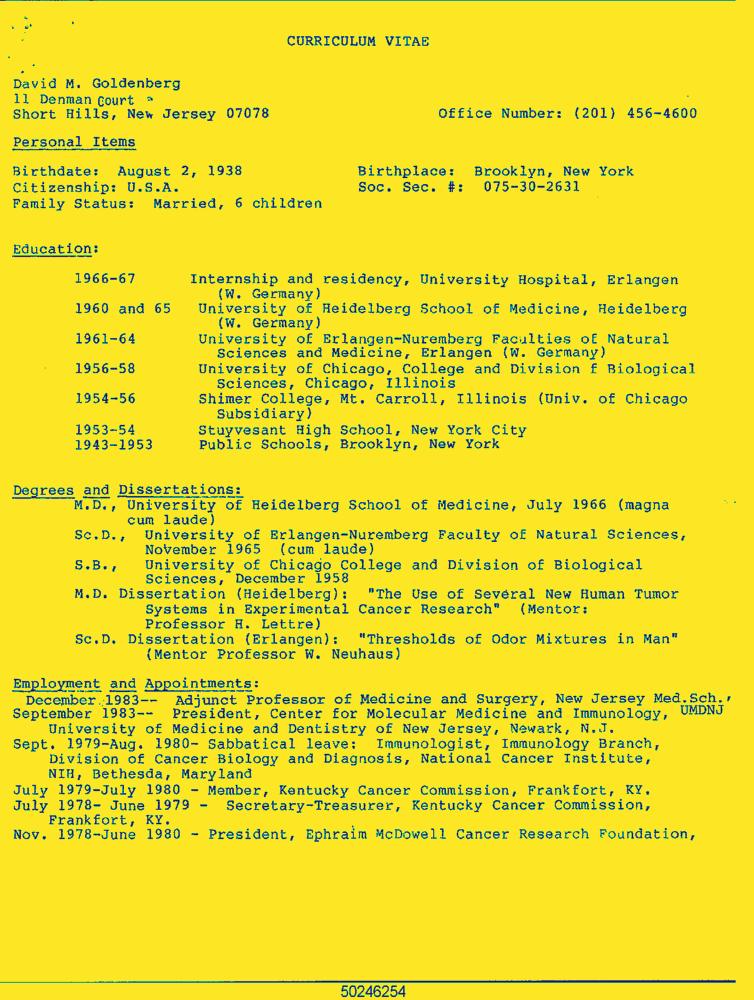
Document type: Resume-Doc